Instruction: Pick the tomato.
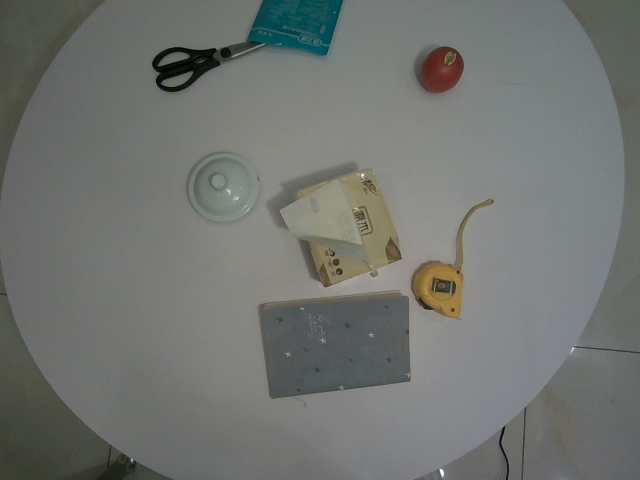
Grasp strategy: vertical